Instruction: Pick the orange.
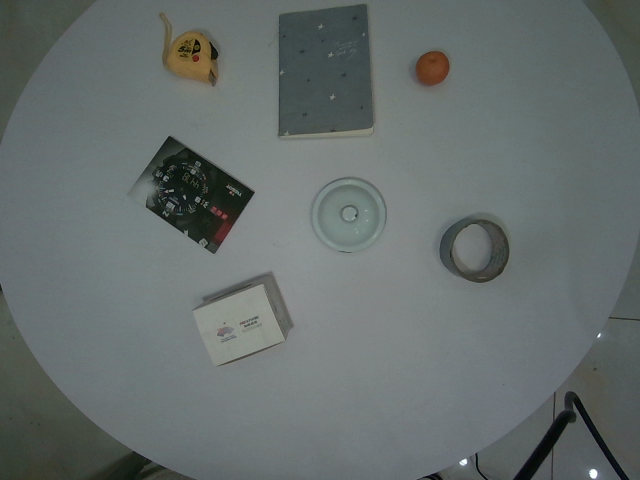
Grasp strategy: vertical